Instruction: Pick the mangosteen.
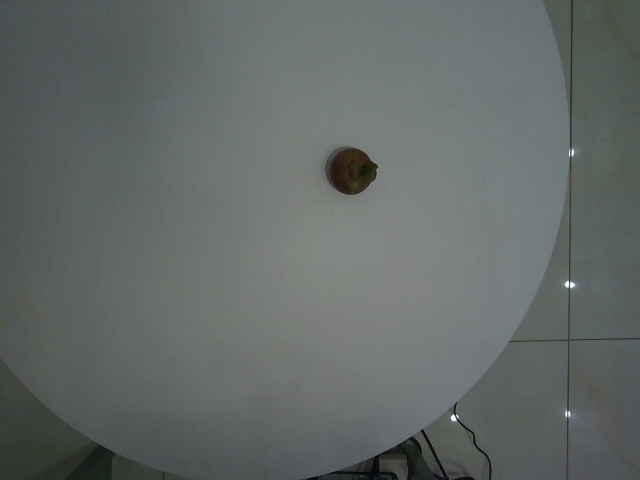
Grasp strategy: vertical